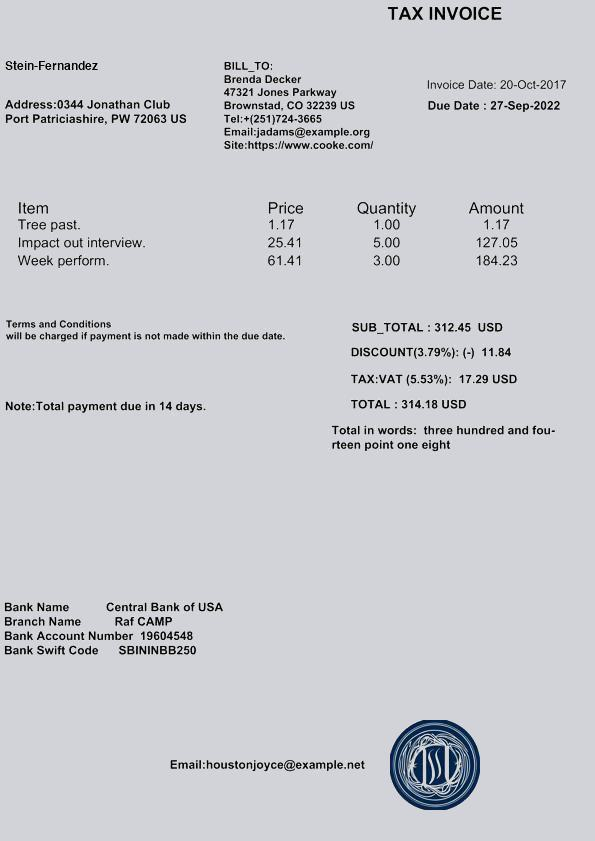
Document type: Invoice